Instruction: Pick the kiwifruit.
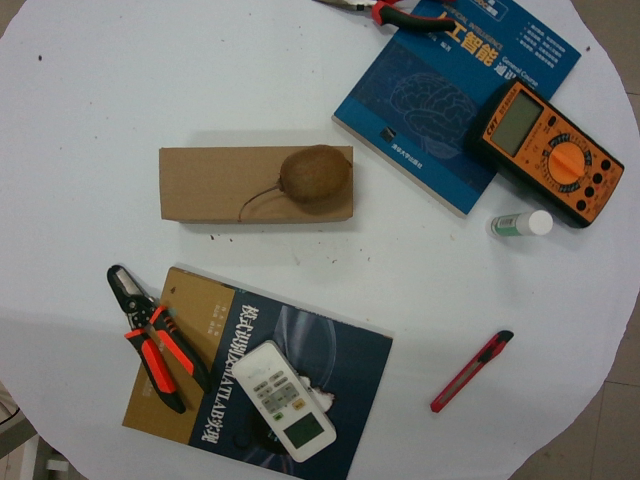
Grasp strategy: vertical